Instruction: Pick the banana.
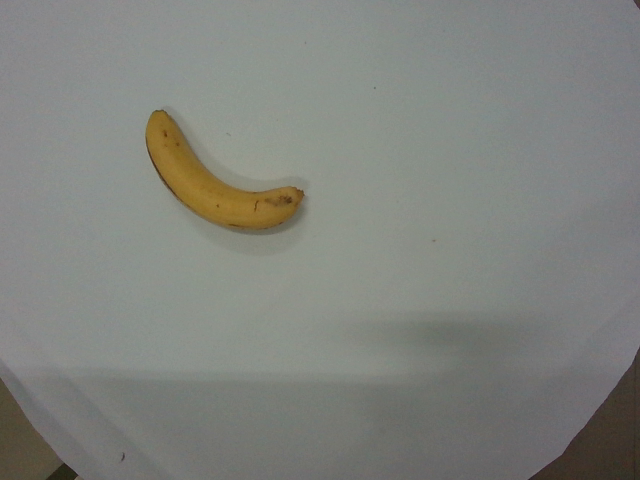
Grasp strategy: vertical